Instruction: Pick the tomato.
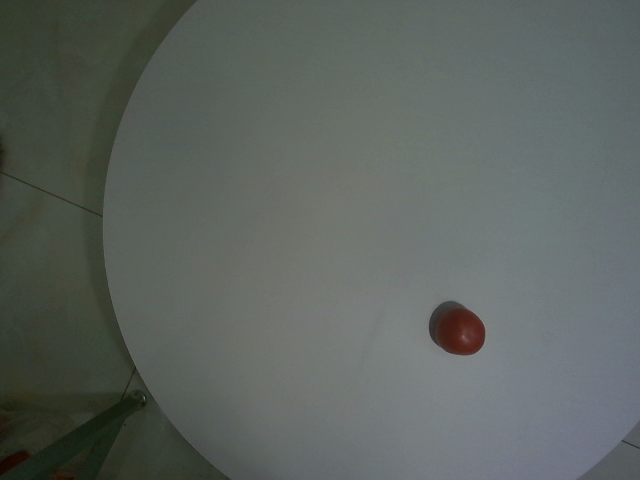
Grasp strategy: vertical